Question: What might the diagnosis be?
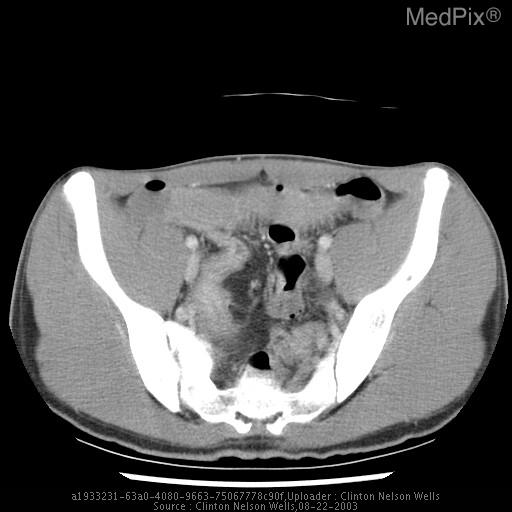
Answer: The possible diagnosis includes Small bowel obstruction  in a young adult: adhesions, appendicitis, intussusception, incarcerated inguinal hernia, and malrotation.

Thickened segment of small bowel: Inflammatory Bowel Disease (IBD), infection, malignancy (lymphoma), and ischemia.